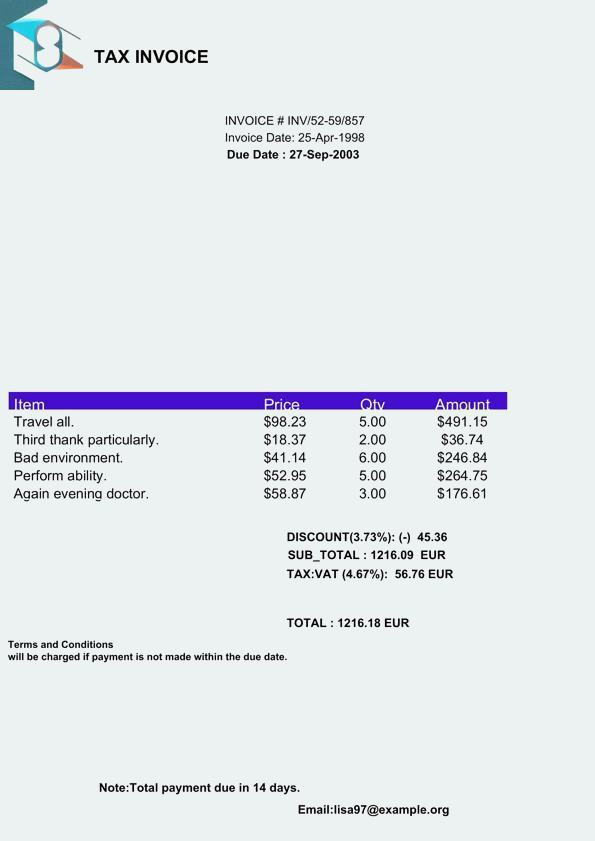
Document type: Invoice